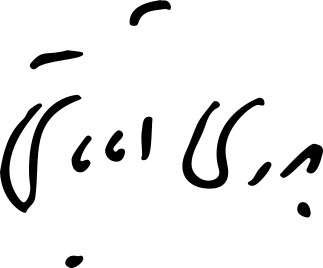
Signature of: badri atabay